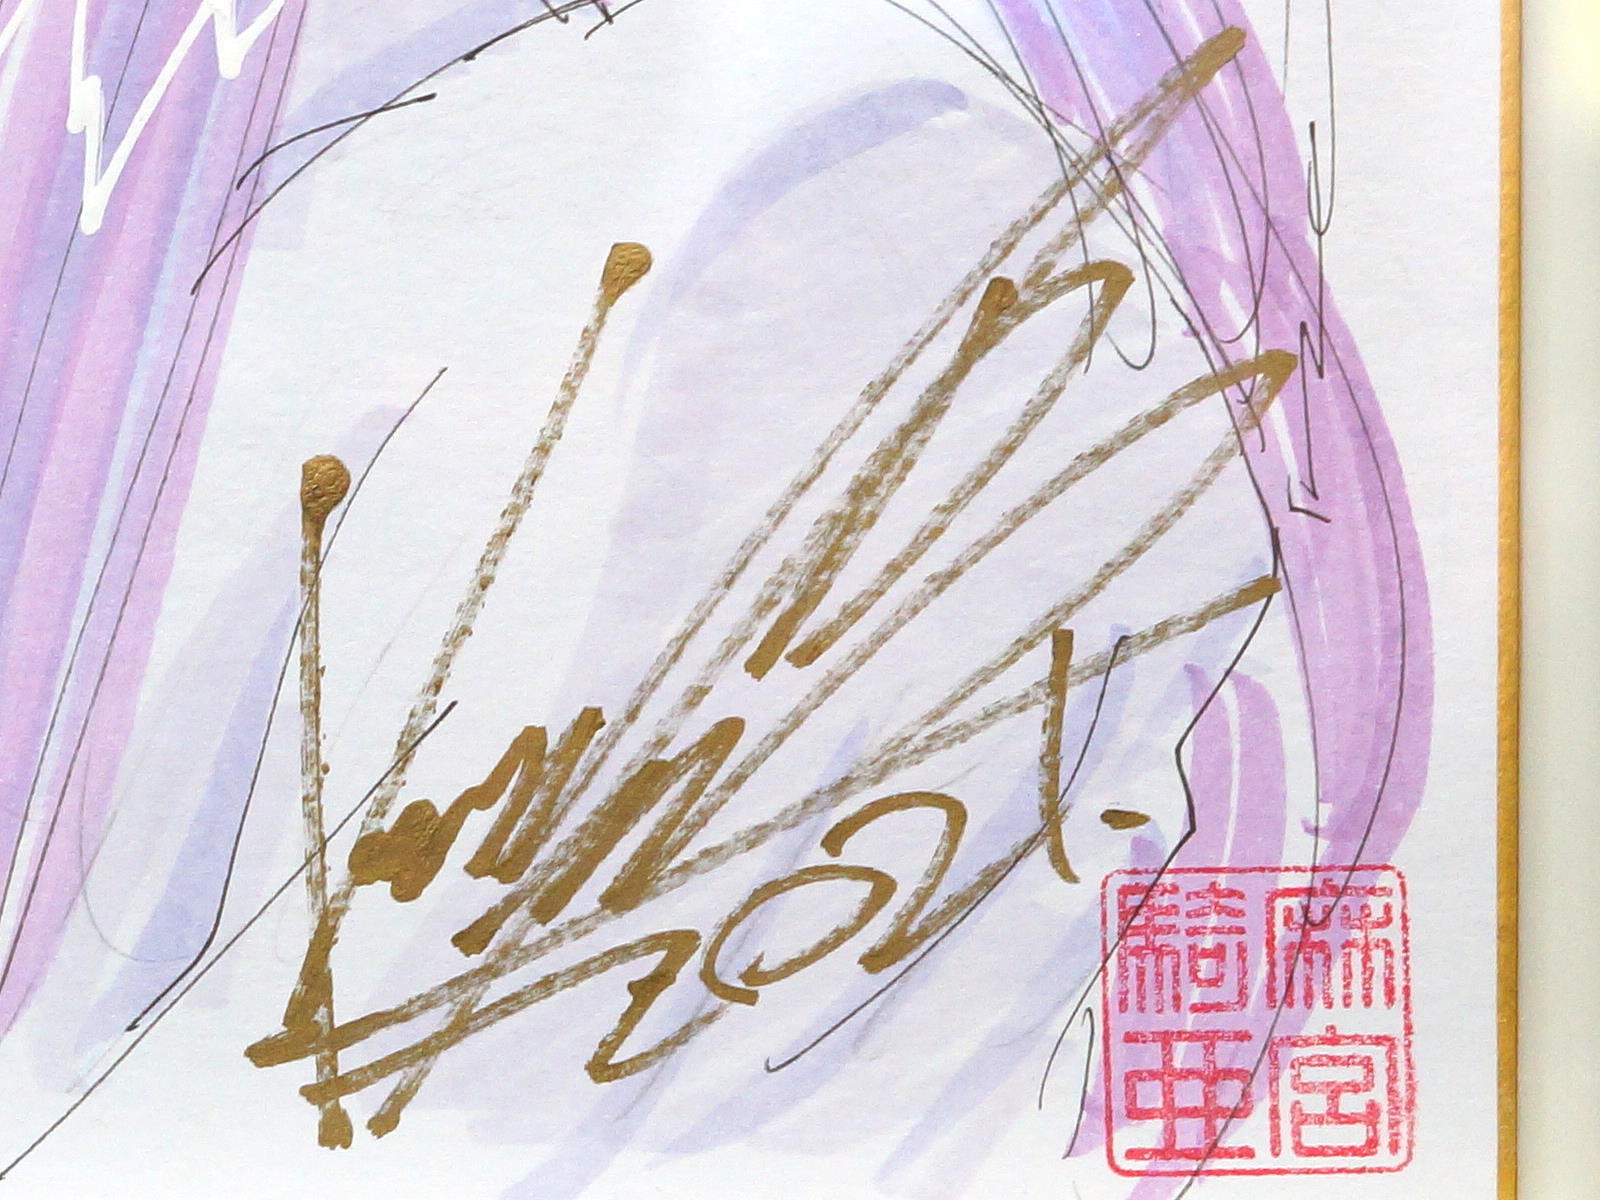
Signature of: kia asamiya